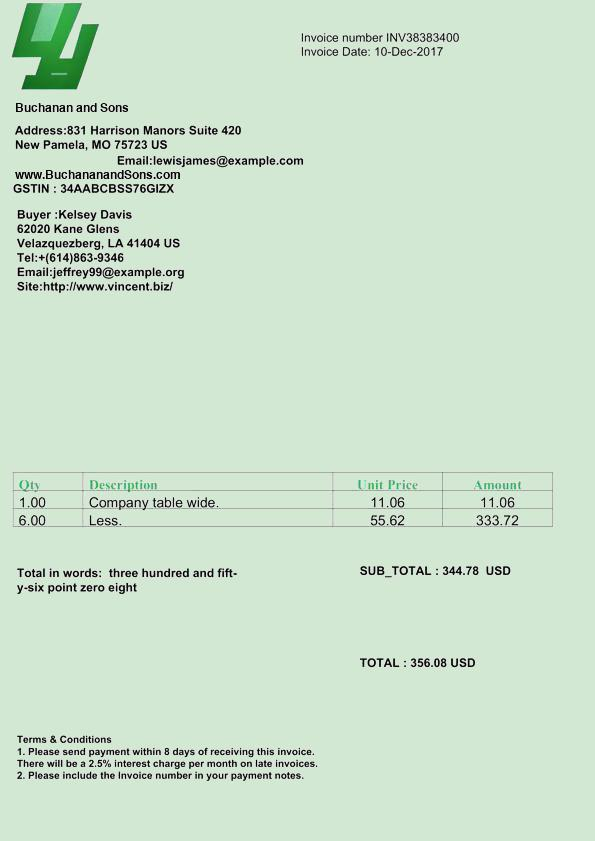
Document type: Invoice